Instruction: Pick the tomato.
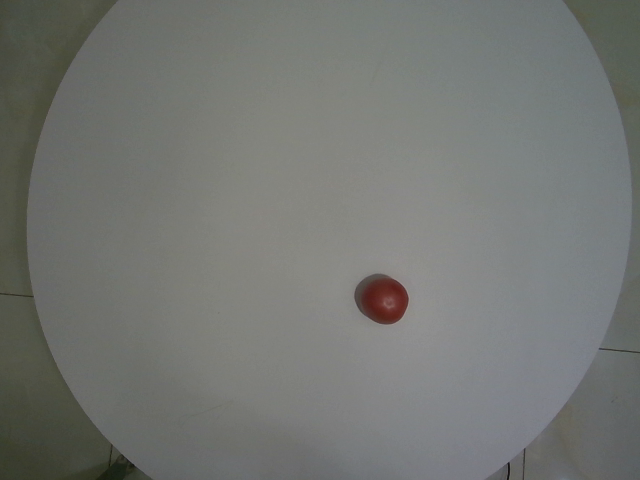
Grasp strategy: vertical